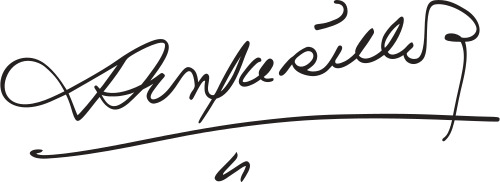
Signature of: rosario murillo